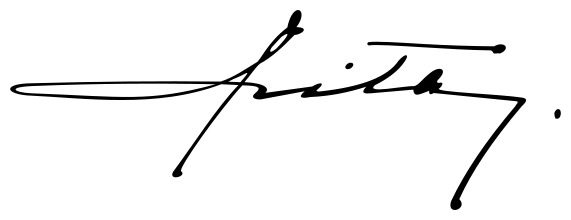
Signature of: zita of bourbon parma